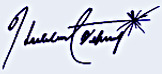
Signature of: hubert douglas delany